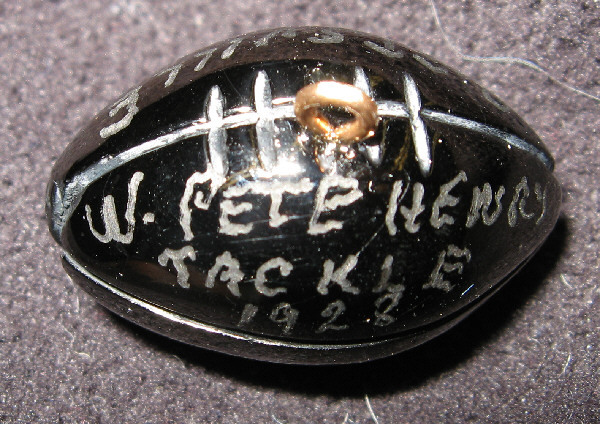
Signature of: pete henry